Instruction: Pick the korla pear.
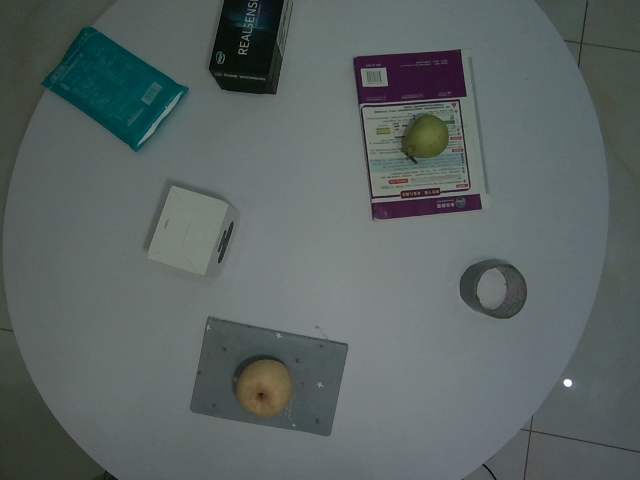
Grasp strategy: vertical